Question: What is the main concern?
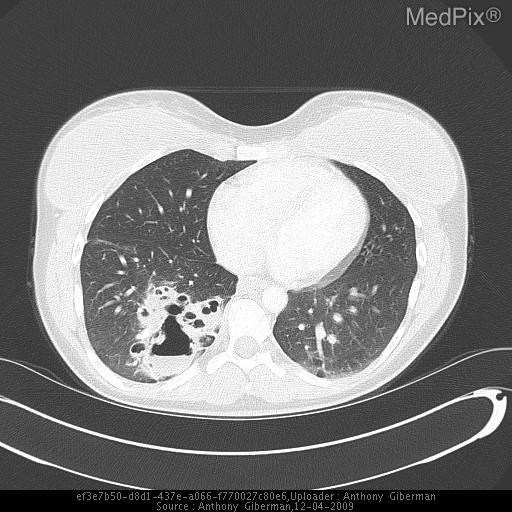
Answer: The findings suggest 1st Image: PA and lateral radiographs of the chest demonstrate patchy air space density involving the right lower lobe. There is a cavitary lesion with an air-fluid level worrisome for abscess formation.  The remainder of the lung parenchyma is clear and evenly aerated without additional regions of consolidation identified.   There is focal extroconvex curvature involving the thoracic spine, unchanged.

Next 3 images: Within the right lung base there is a large area of consolidation with accompanying bronchiectasis as well as a cavitary lesion with an air fluid level.  Several additional areas of patchy opacity are present likely representing accompanying atelectasis.  There is no evidence of pneumothorax or pleural effusion.  No enlarged lymph nodes are identified.

Last image: There is a cluster of well-defined thin-walled cysts in the right lung base, some of which are confluent.  The previously noted marked soft tissue thickening around them has resolved during the study interval as has the air-fluid level.  No soft tissue thickening persists in this region.  The lungs are otherwise clear.. Cavitary lesion RLL.  Incidentally noted are bilateral breast implants.. The patient might have a history of 22-year-old woman with history of recurrent pulmonary infections presents with cough for 2.5 weeks, fever, intermittent sputum production, but no hemoptysis.